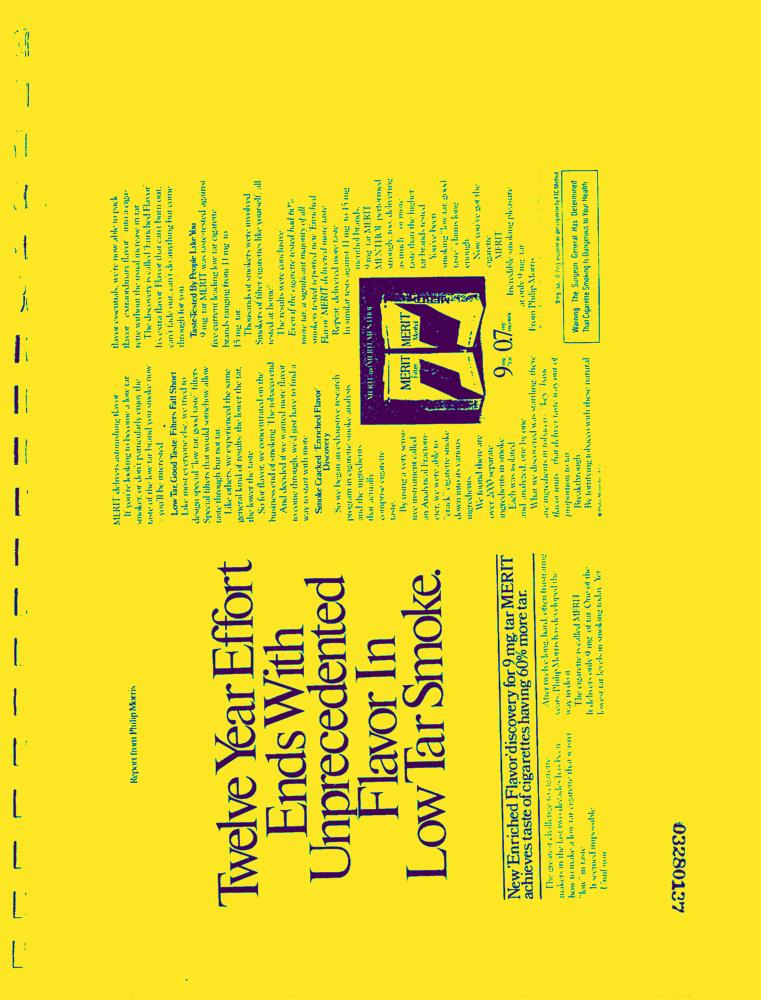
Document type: AD